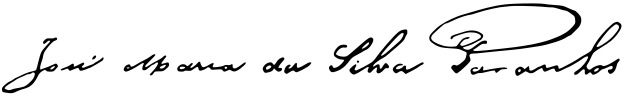
Signature of: josé maria da silva paranhos